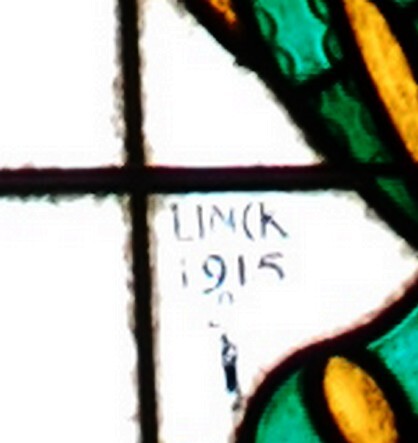
Signature of: ernst linck